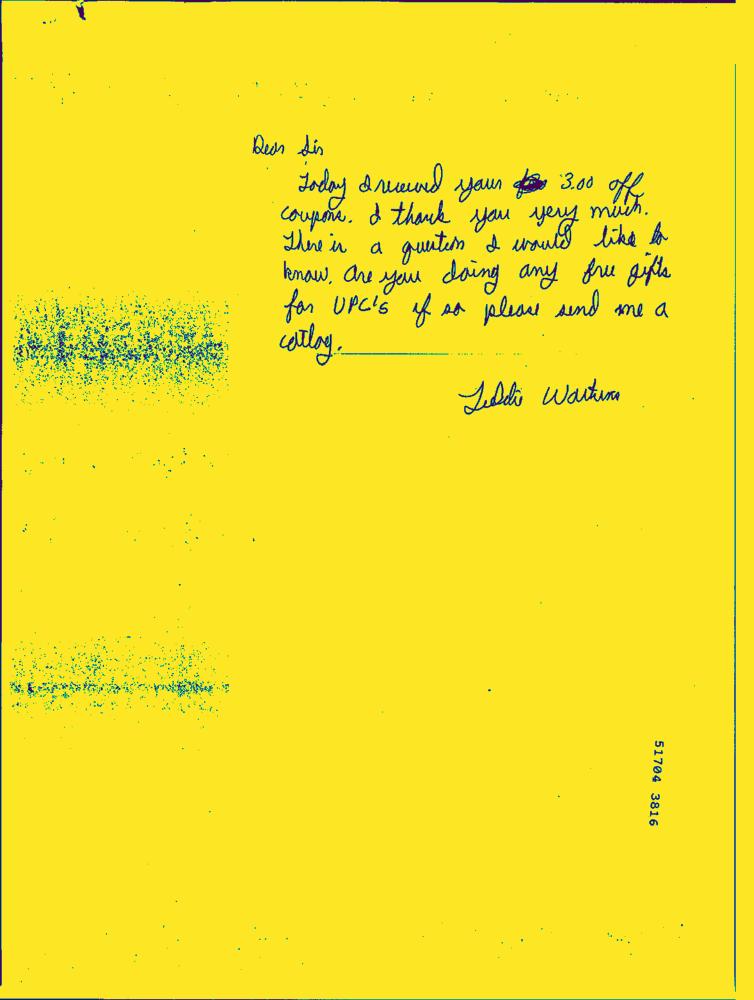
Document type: Hand-Written